Question: Talk about the condition:
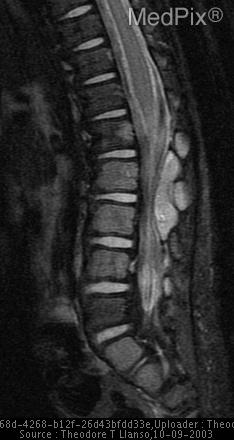
Answer: The disease is discussed as: Paraspinal masses typically originate from either the sympathetic ganglia (neurblastoma, ganglioglioma, or ganglioneuromas) or nerve roots (neurofibromas or schwannomas.)  Ganglion tumors tend to be variably malignant.

Neuroblastoma is a malignancy of primitive neural crest cells that form both the adrenal medulla and the paraspinal sympathetic ganglia.

Neural tumors are typically of soft tissue density and calcifications are more common in neuroblstoma.  Though myelography/CT has been used, MRI is especially well - suited for determining intraspinal extension of neurogenic tumors.

Neuroblastoma is second to brain tumors as the most common solid childhood malignancy.  One - third of patients are less than one-year-old. This malignancy accounts for 15% of childhood deaths from malignancy each year.

The tumor often presents as a firm, non-tender abdominal mass, can cause hypertension if it encases the renal vessels, can lead to respiratory distress when thoracic structures are compromised, or even causes symptoms related its effect upon the spinal cord as in this case.